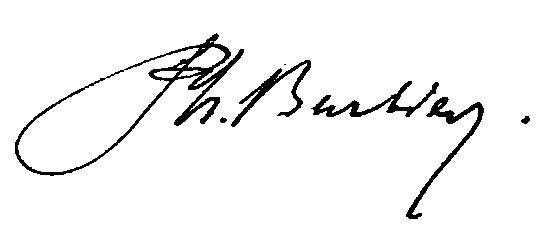
Signature of: philippe barbier